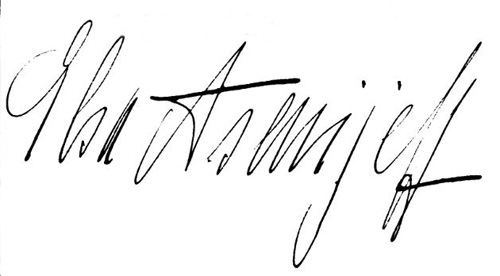
Signature of: elsa asenijeff